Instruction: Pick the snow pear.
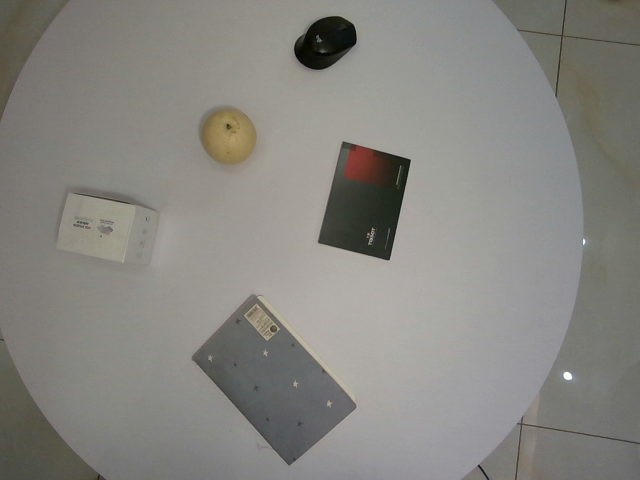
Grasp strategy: vertical